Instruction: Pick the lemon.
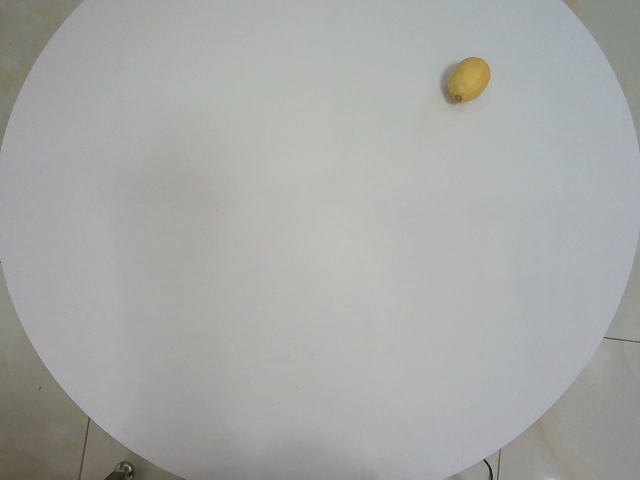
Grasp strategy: vertical